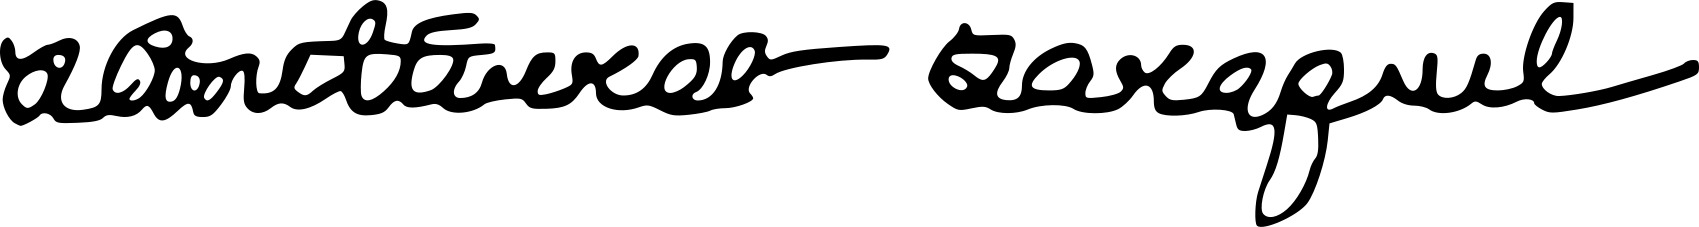
Signature of: risa hontiveros